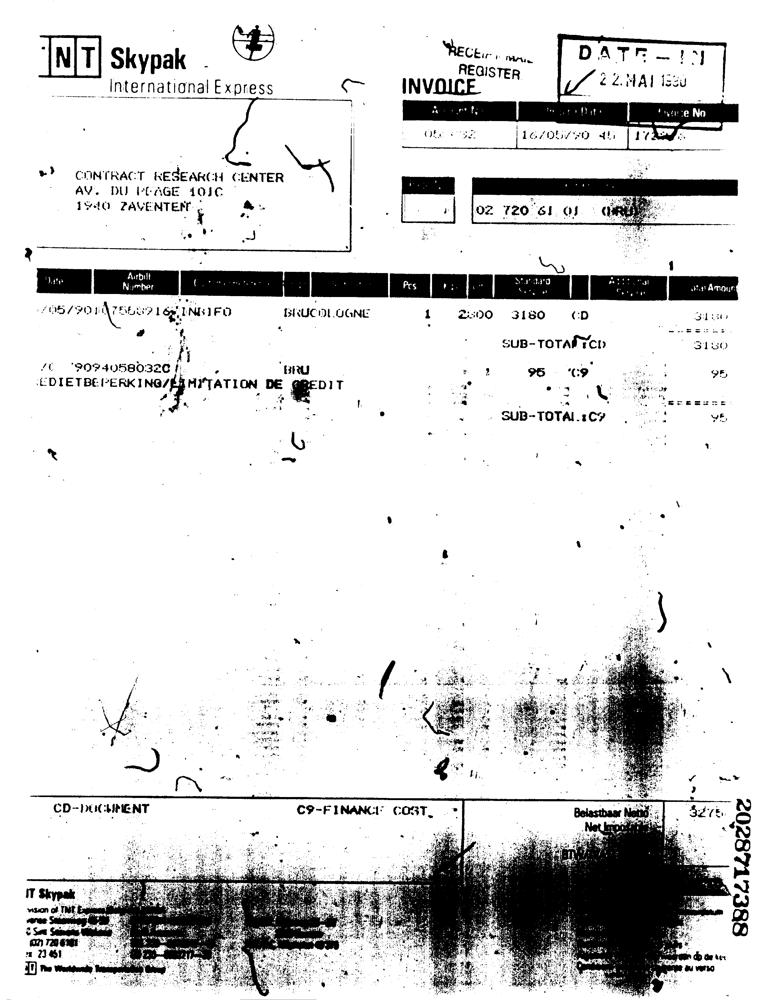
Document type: Invoice